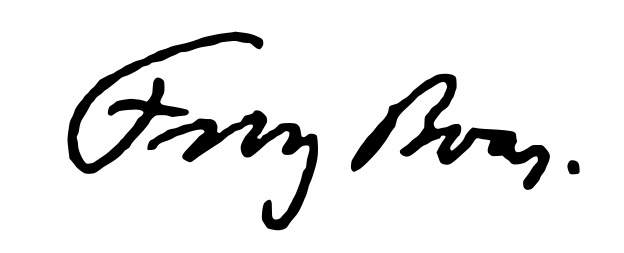
Signature of: franz boas